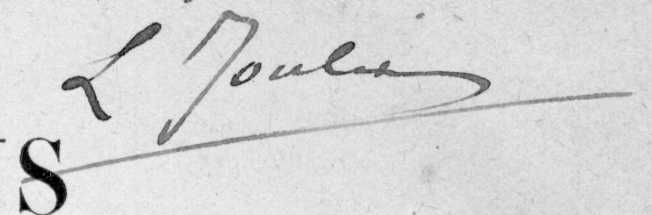
Signature of: léon joulin